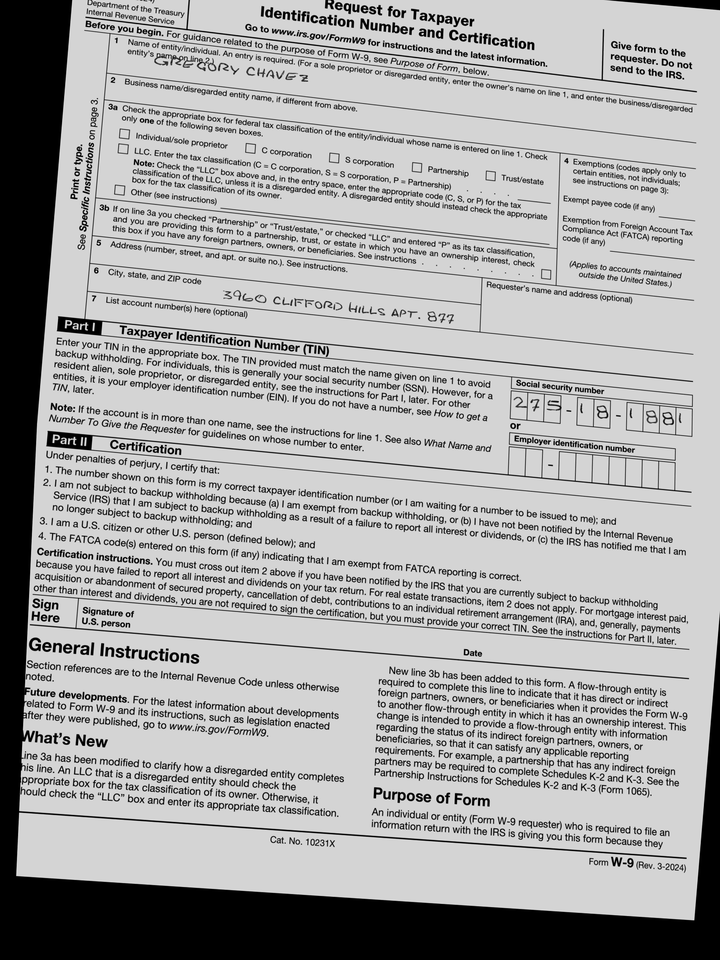
adr1: 3960 Clifford Hills Apt. 877
cbx: no
ssn: 275181881
enm: Gregory Chavez